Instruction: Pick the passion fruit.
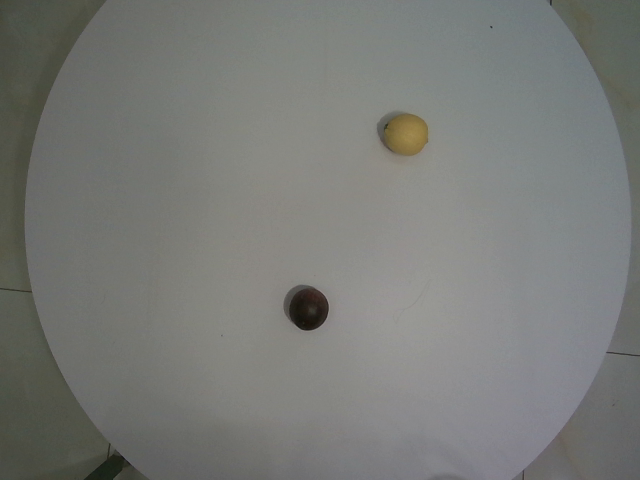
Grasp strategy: vertical